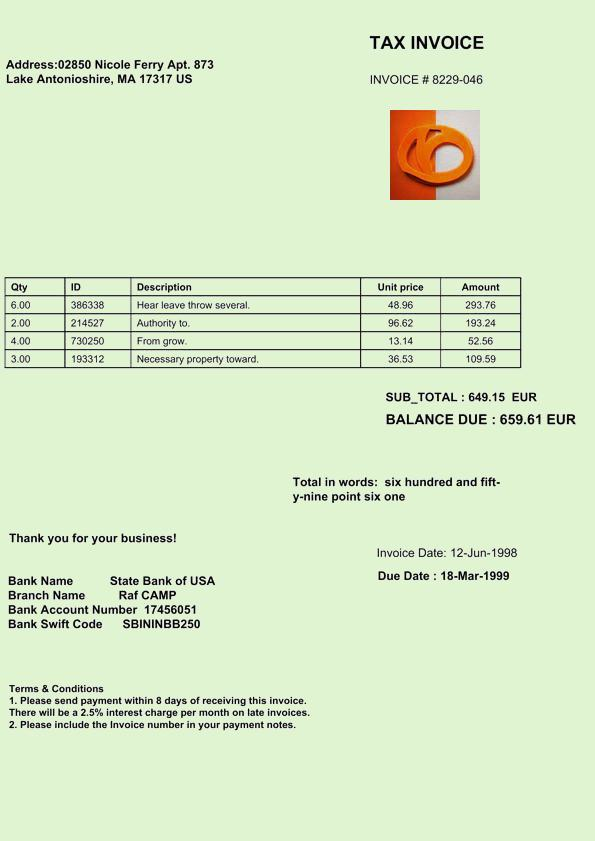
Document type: Invoice